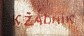
Signature of: karel žádník